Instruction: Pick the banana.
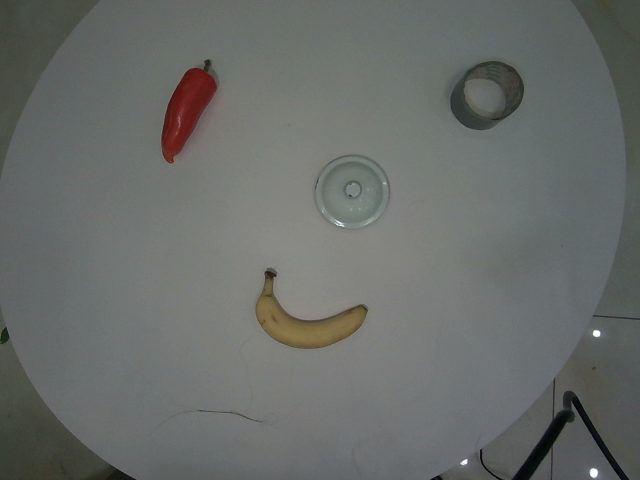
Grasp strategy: vertical